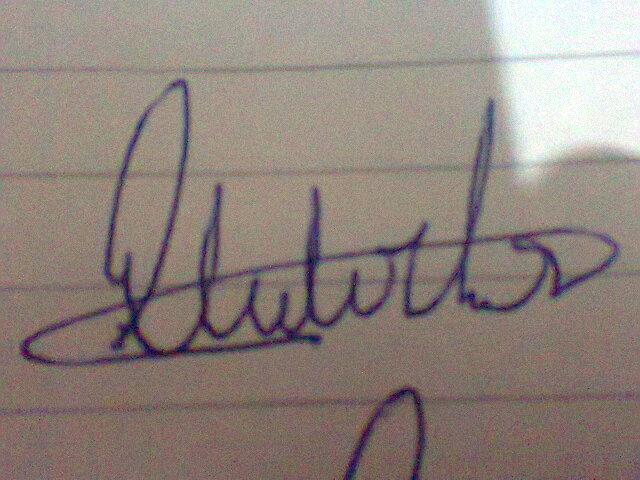
Signature of: vazquez brian josue